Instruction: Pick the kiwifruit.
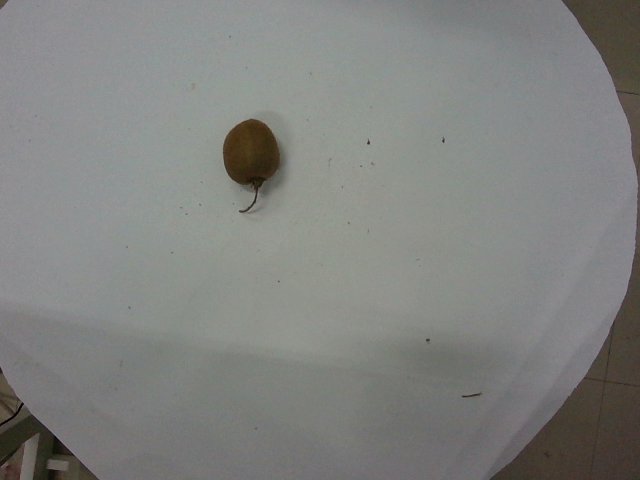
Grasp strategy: vertical